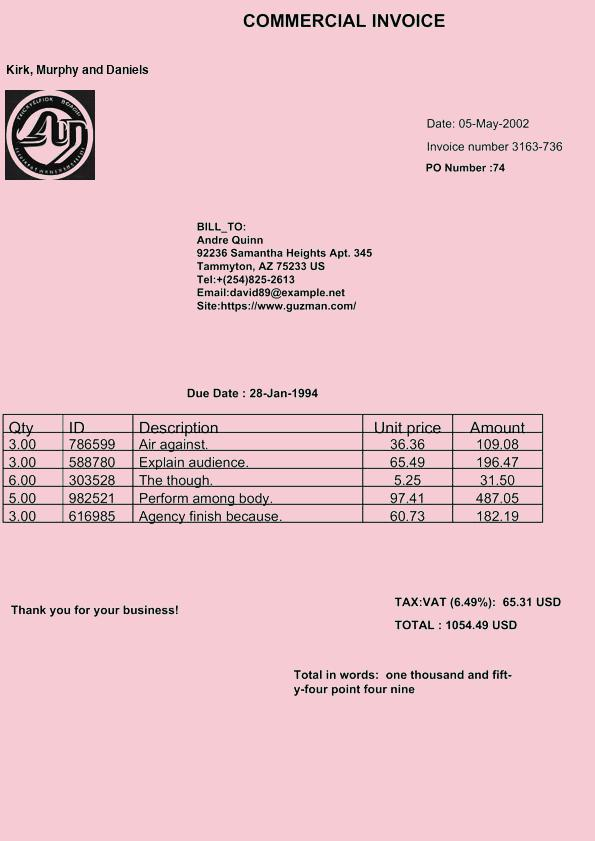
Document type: Invoice